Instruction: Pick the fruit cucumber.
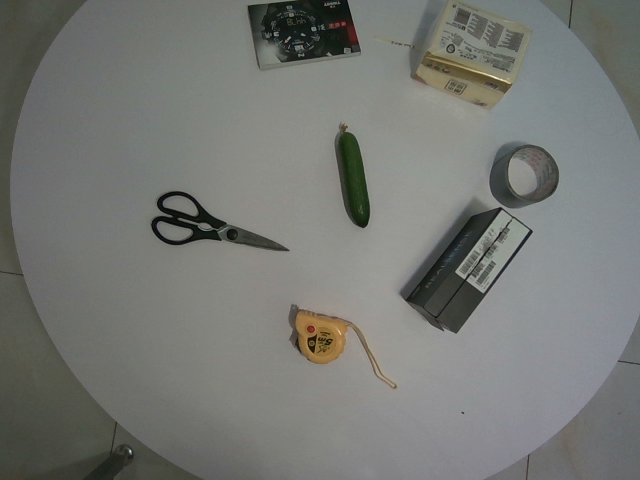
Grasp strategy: vertical